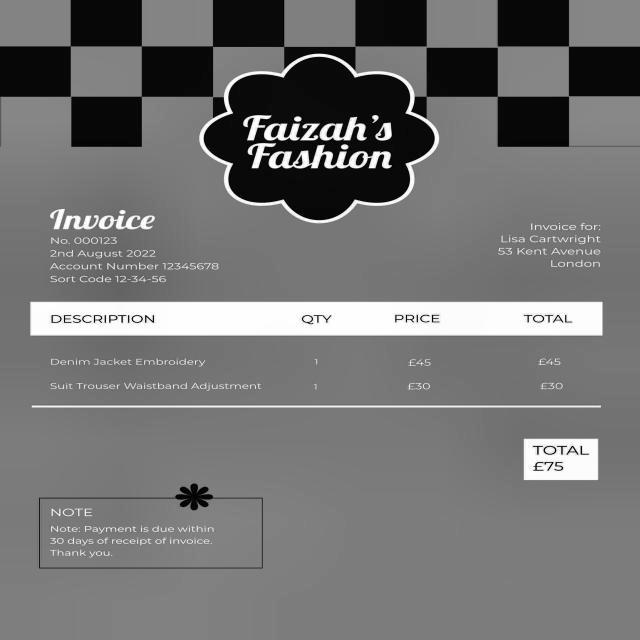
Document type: Invoice